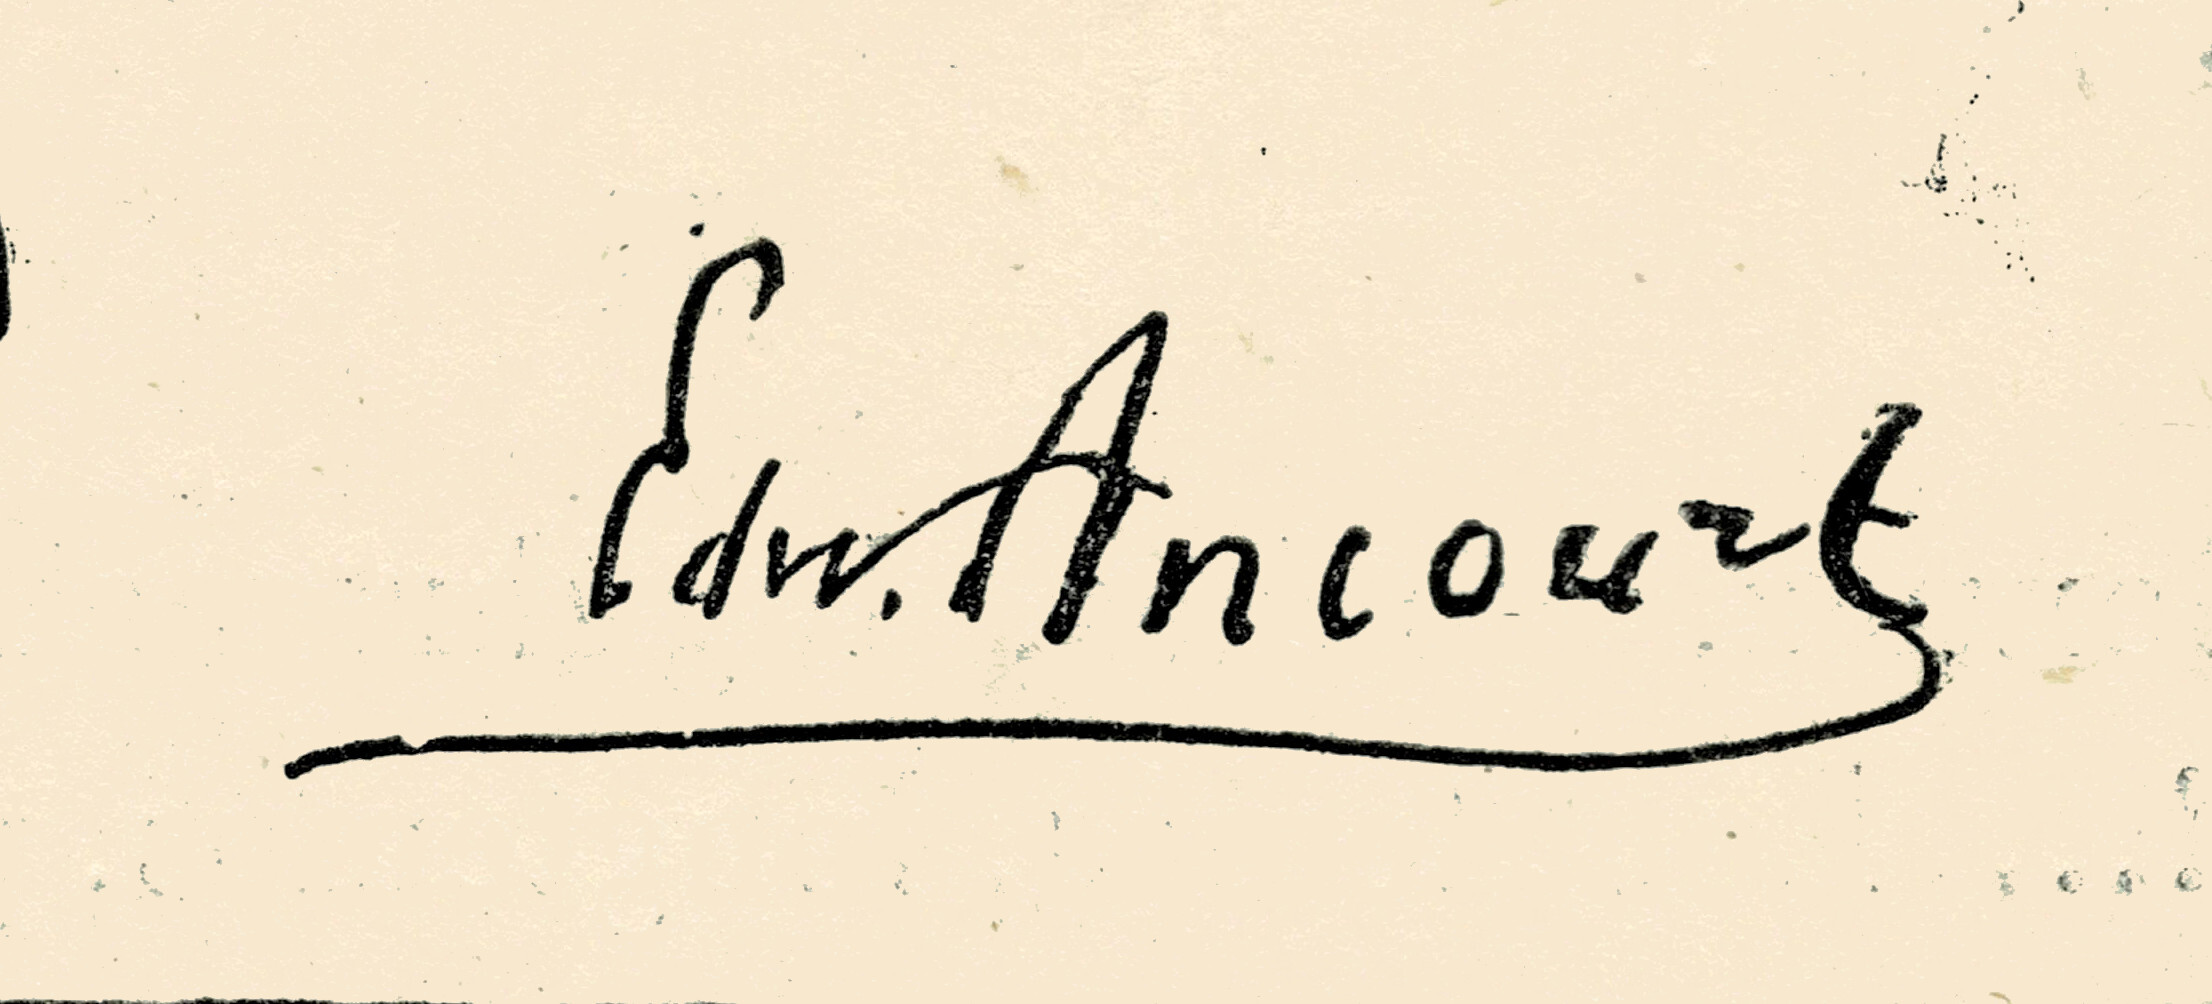
Signature of: edward ancourt